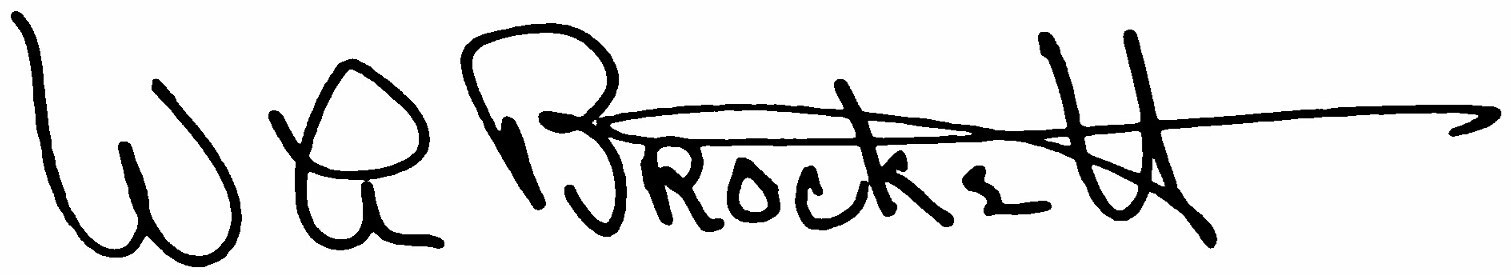
Signature of: william a brockett